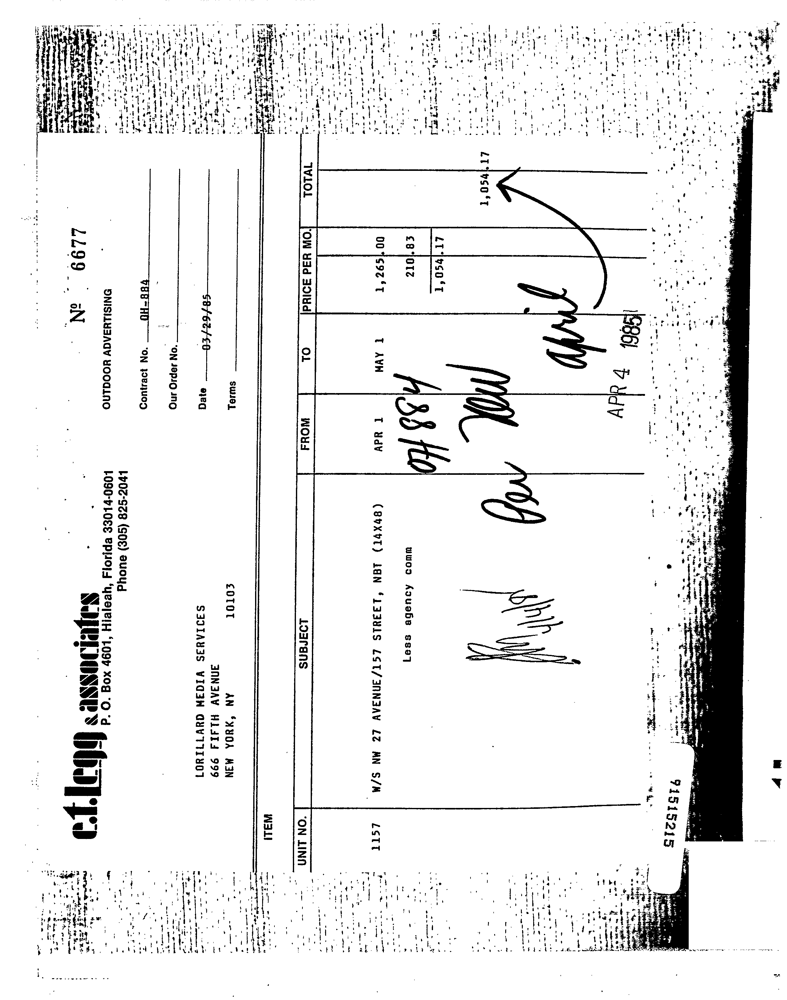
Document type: Invoice